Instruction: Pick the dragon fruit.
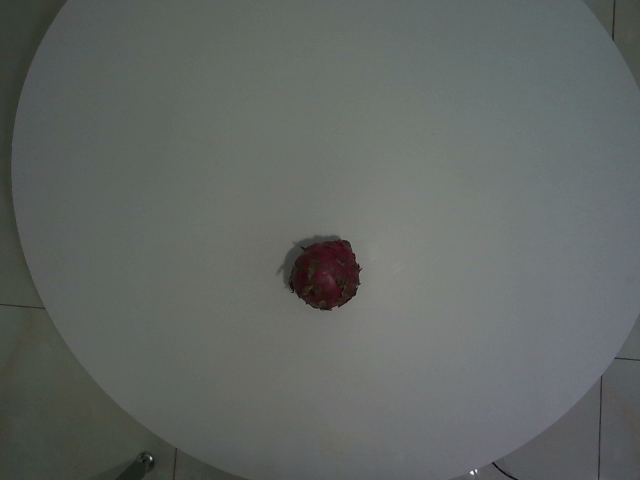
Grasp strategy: vertical